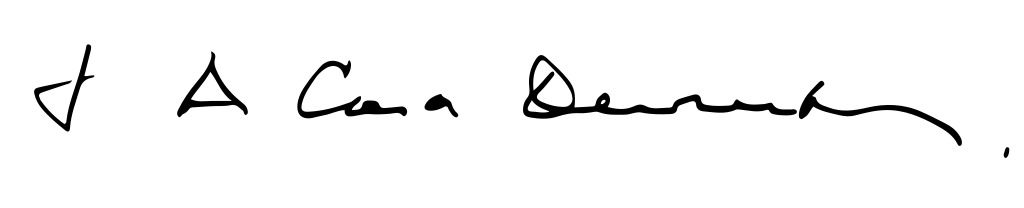
Signature of: albert decourtray